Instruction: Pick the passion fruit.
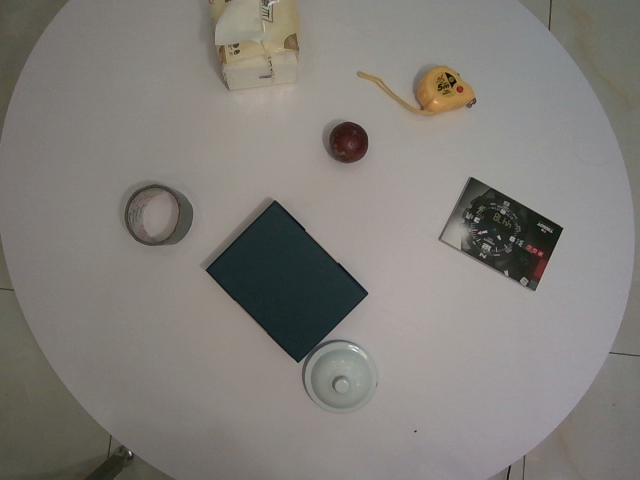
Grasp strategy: vertical